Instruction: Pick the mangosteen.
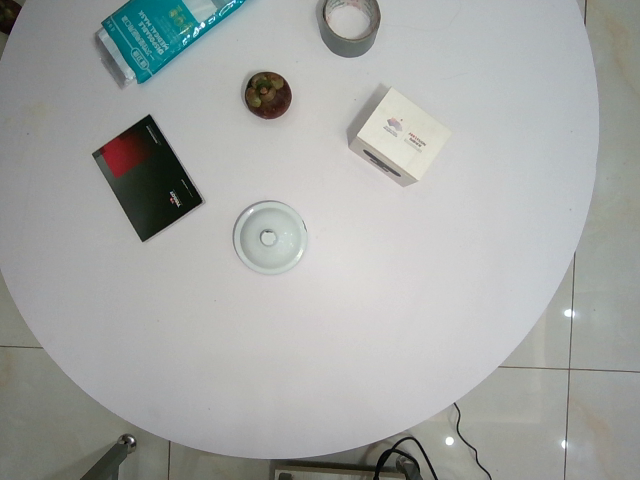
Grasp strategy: vertical